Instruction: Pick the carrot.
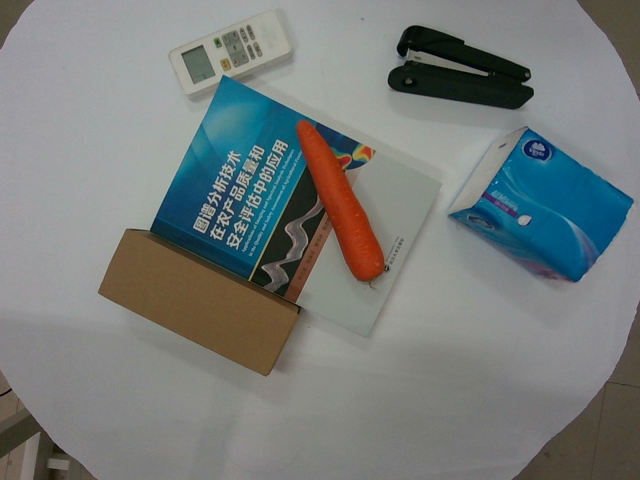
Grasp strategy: vertical